Question: What might the diagnosis be?
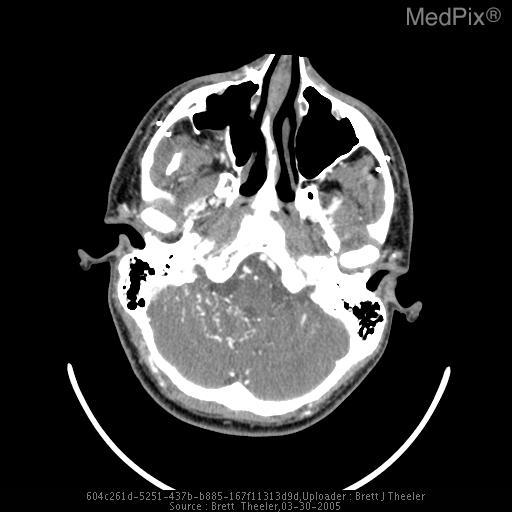
Answer: The possible diagnosis includes Trauma.